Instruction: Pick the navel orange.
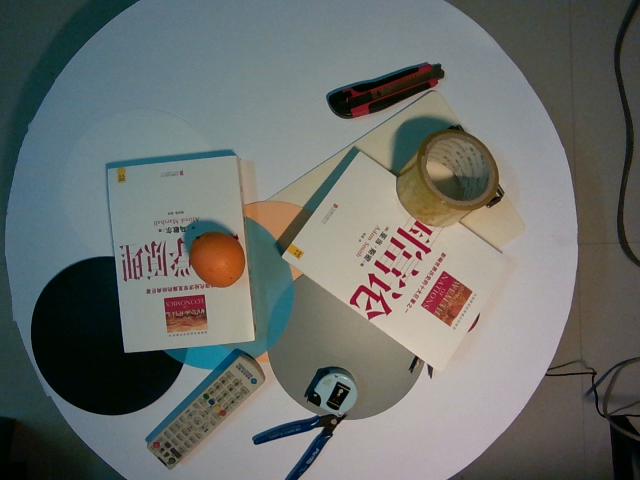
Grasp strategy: vertical